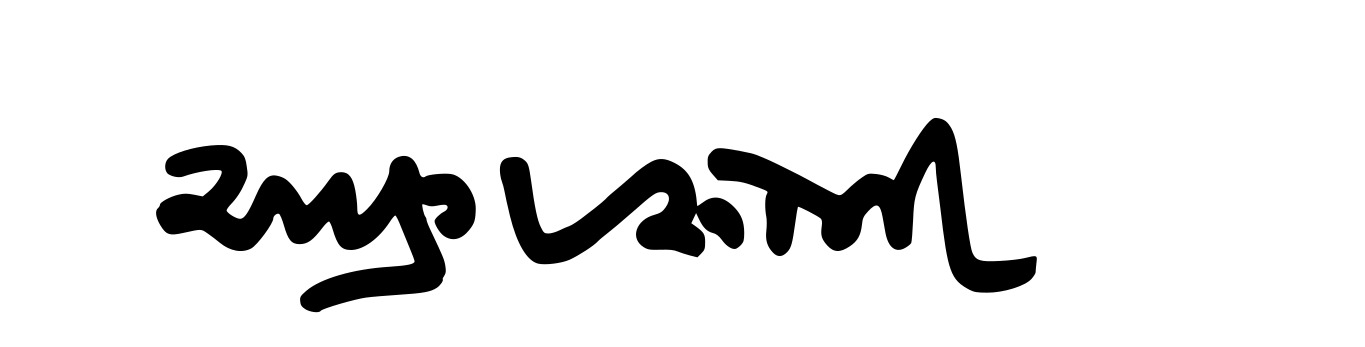
Signature of: raman soni